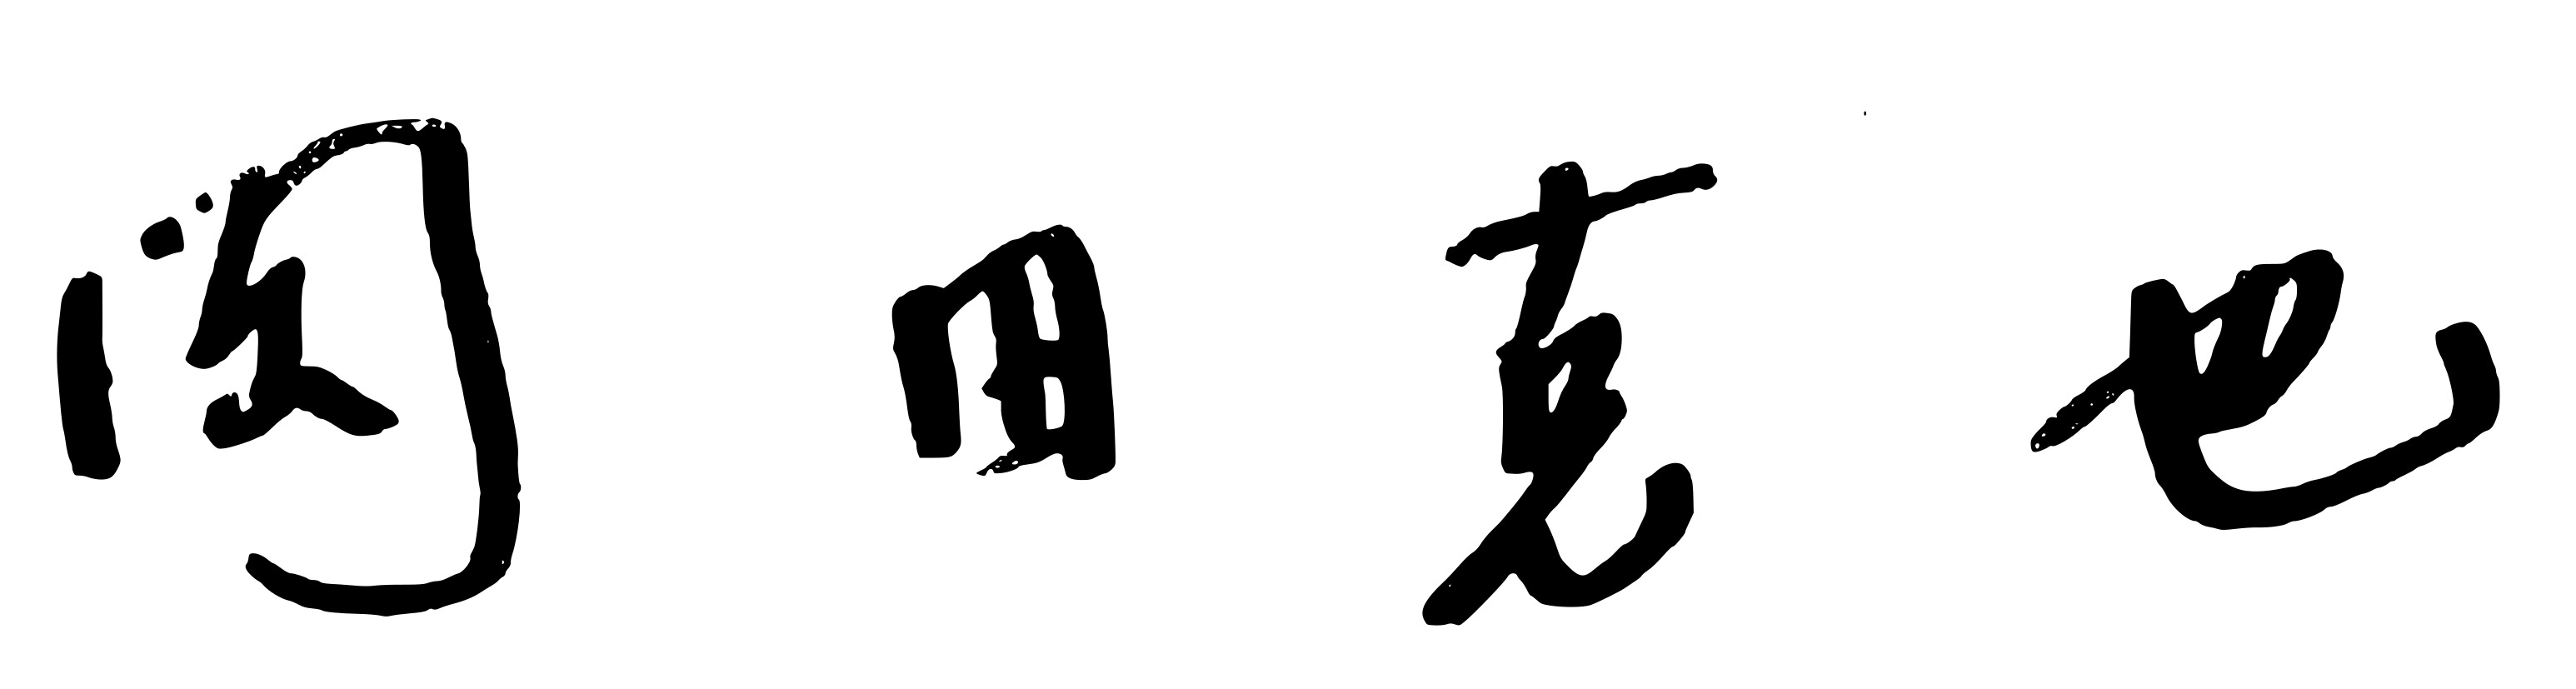
Signature of: katsuya okada